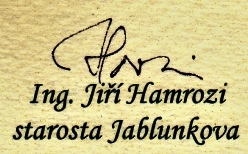
Signature of: jiří hamrozi